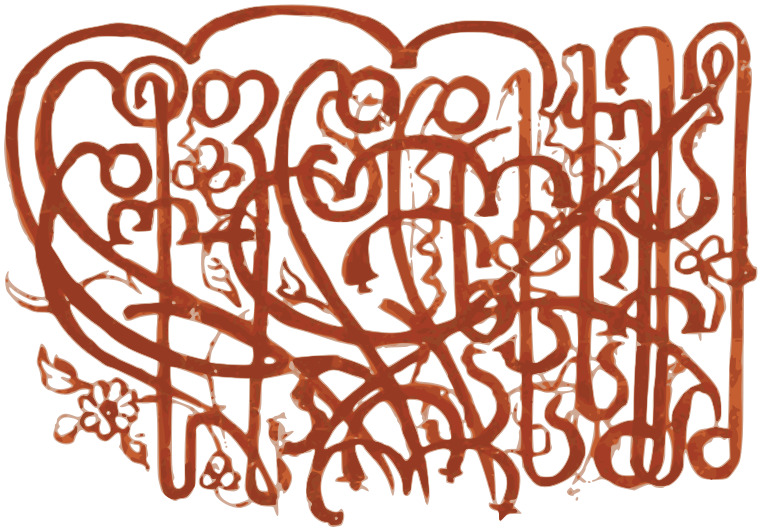
Signature of: mariam dadiani